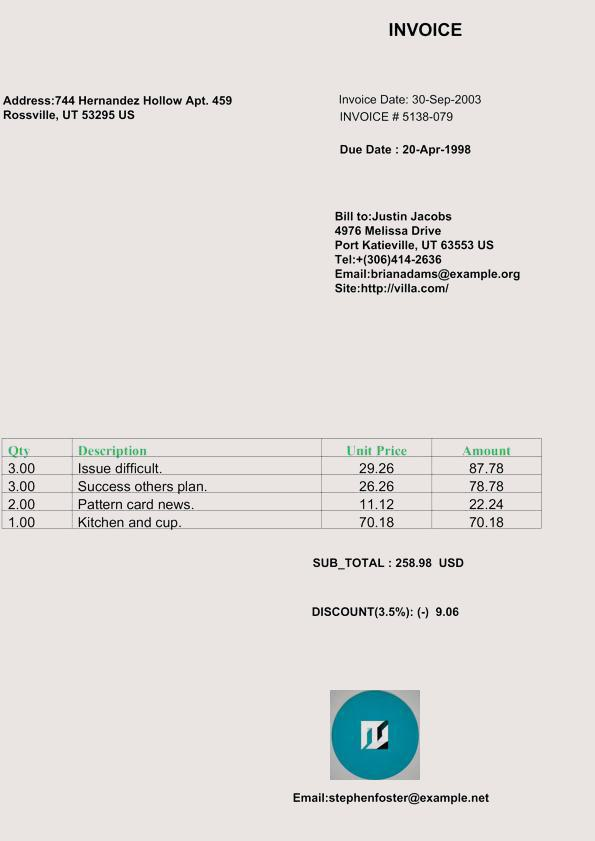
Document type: Invoice